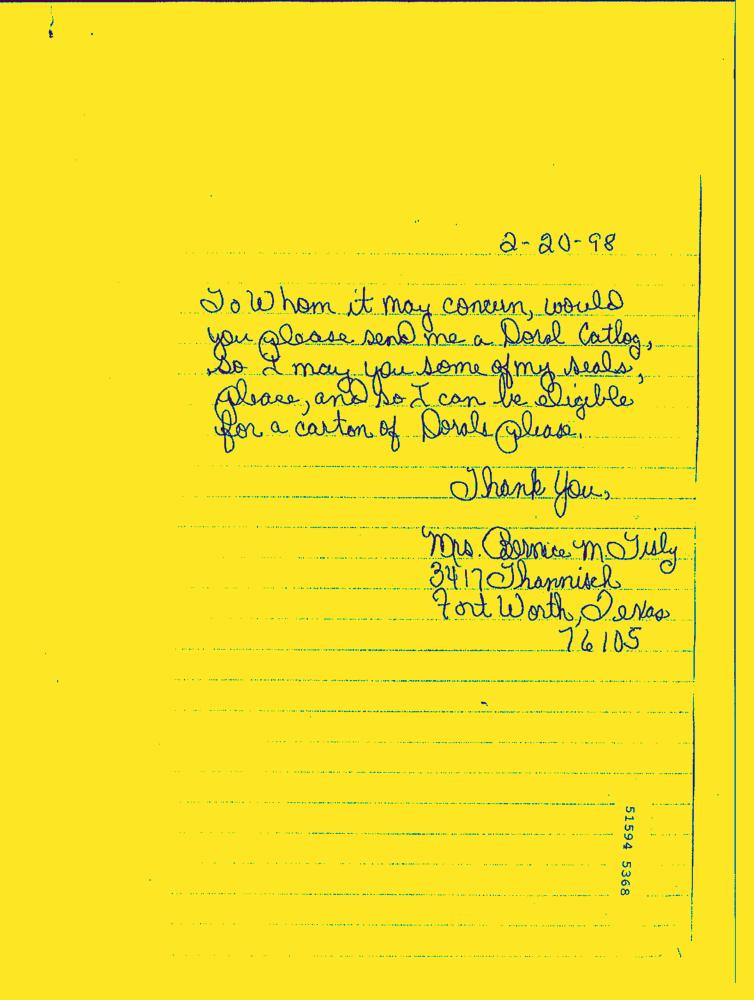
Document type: Hand-Written